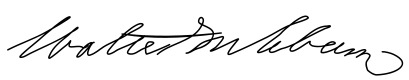
Signature of: walter m gibson